Question: In what way does the history help explain the case?
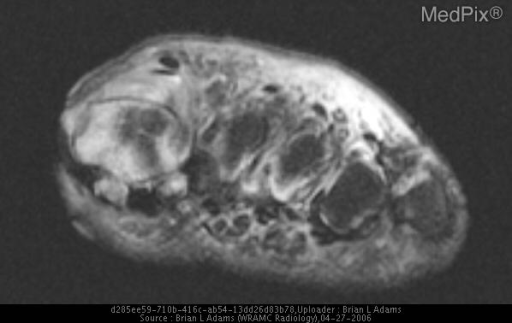
Answer: The patient's history of The patient is an 83-year-old, African-American woman with a history of diabetes mellitus, hypertension, hyperlipidemia, hepatitis C, and neurosyphilis, who was admitted to the hospital for worsening of a chronic, nonhealing, left-foot ulcer that had been followed closely by the Podiatry service with repeated debridements and courses of oral antibiotics.  On the current admission, the patient denied having had any fevers, chills, or feelings of malaise, but stated that her glycemic control had been poor. is key in understanding the case.